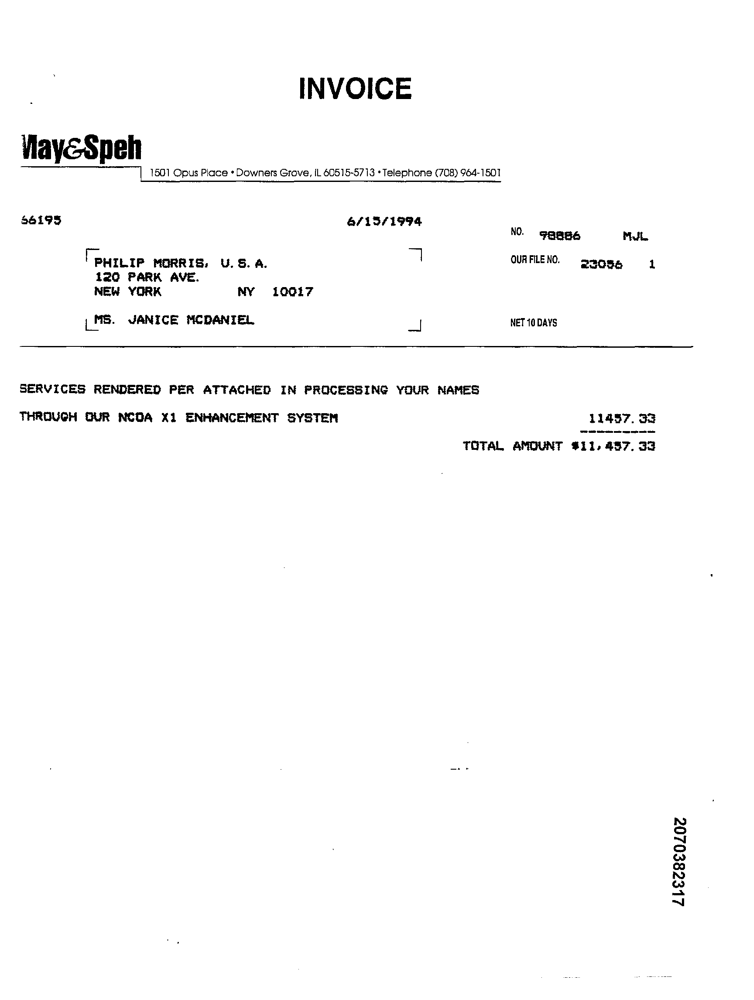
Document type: Invoice